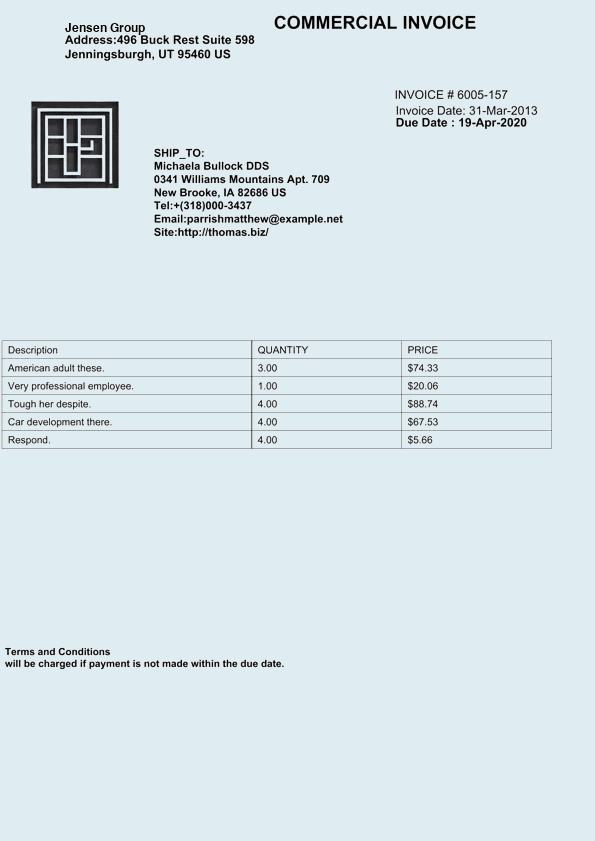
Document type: Invoice